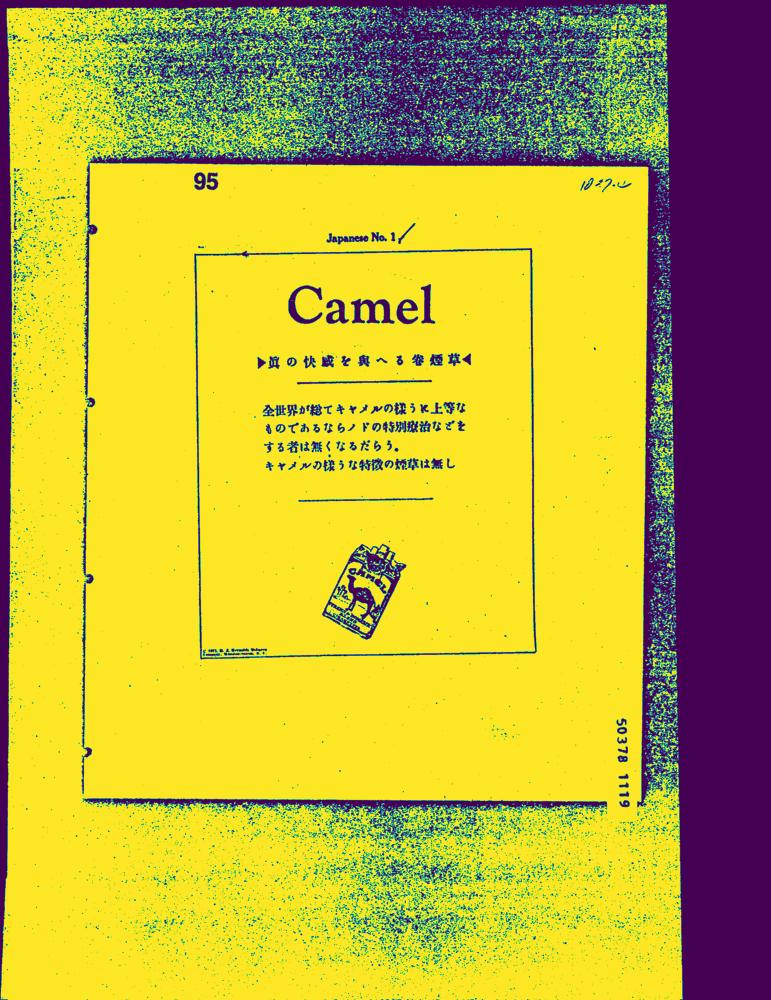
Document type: AD